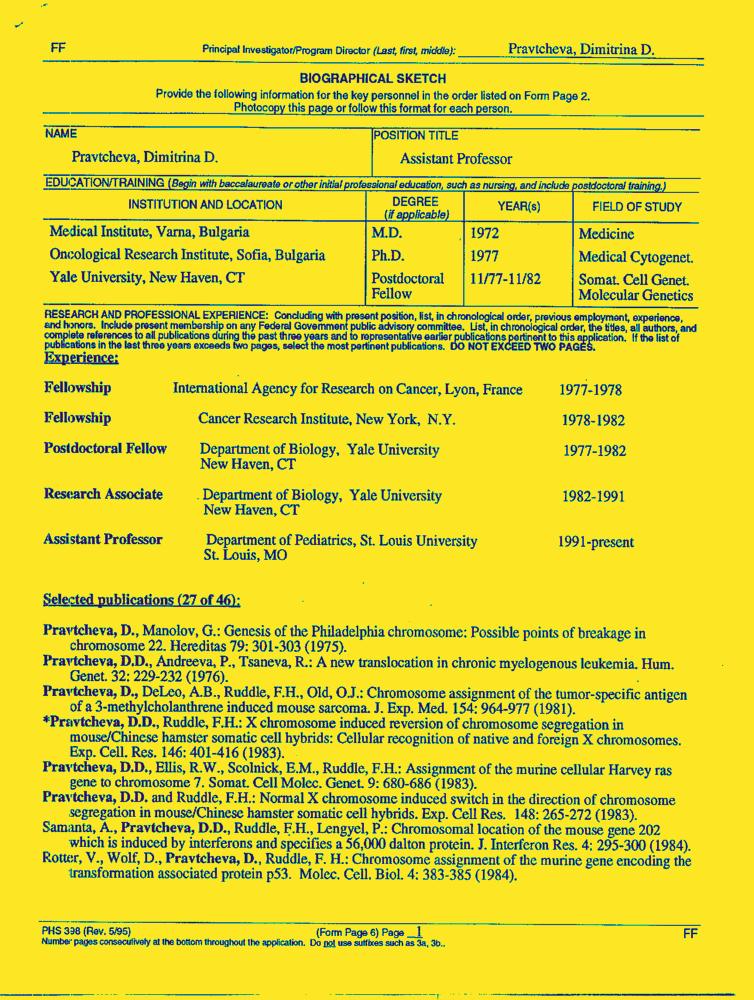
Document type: Resume-Doc